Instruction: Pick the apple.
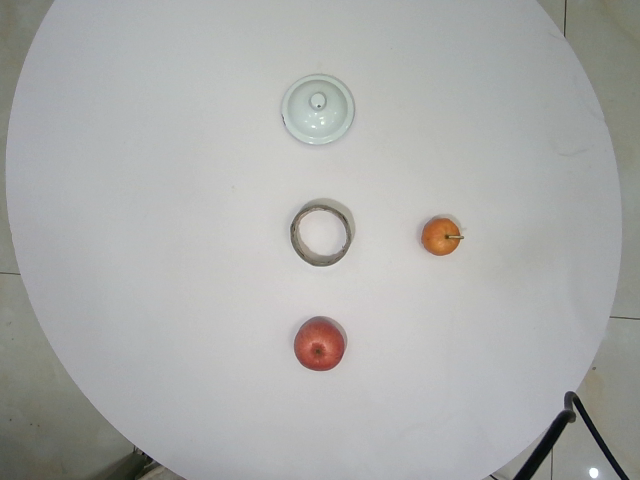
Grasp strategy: vertical